Question: What are the imaging findings?
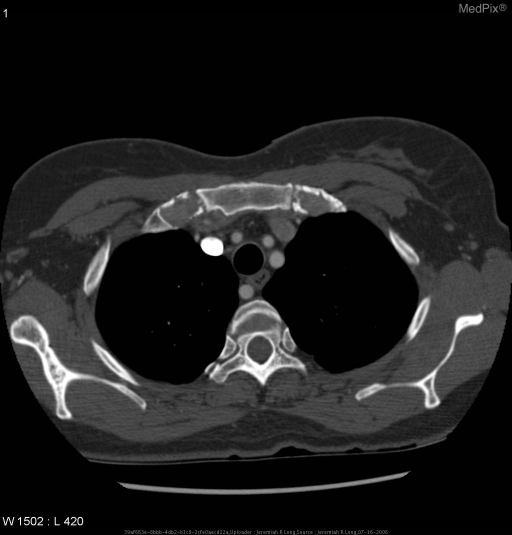
Answer: The imaging shows CT examination of the chest performed with IV contrast according to a PE/DVT protocol demonstrated an aberrant right subclavian artery.  The mediastinum was otherwise unremarkable.  There was no pulmonary embolism detected. CT examination of the chest with IV contrast performed accoring to a PE/DVT protocol demonstrated an aberrant right subclavian artery.  The mediastinum was otherwise unremarkable.  There was no pulmonary embolism detected..